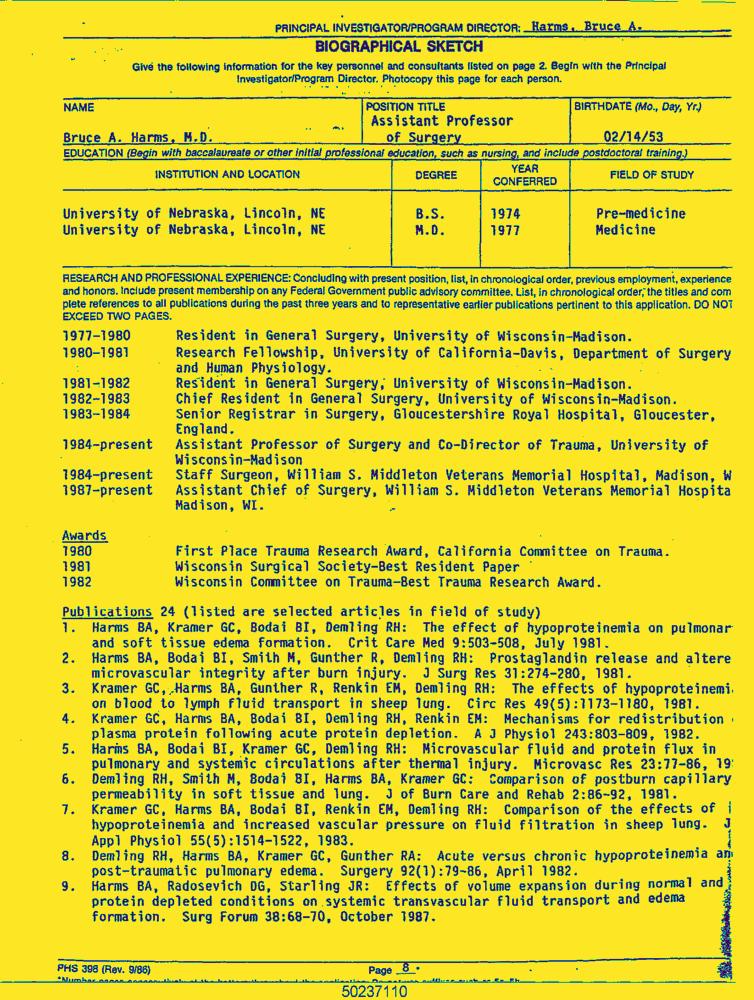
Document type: Resume-Doc